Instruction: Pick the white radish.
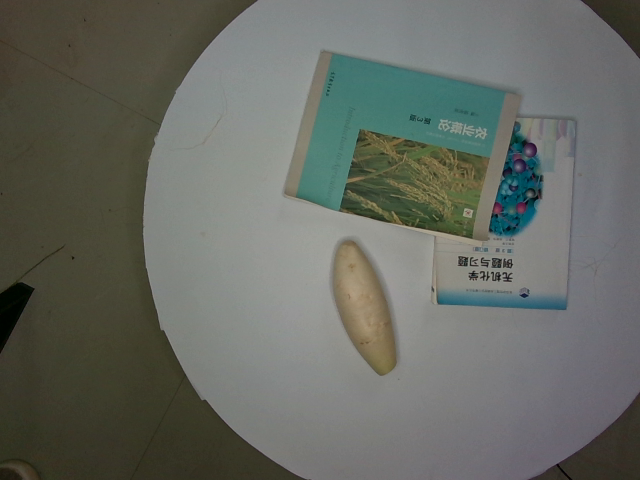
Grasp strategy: vertical